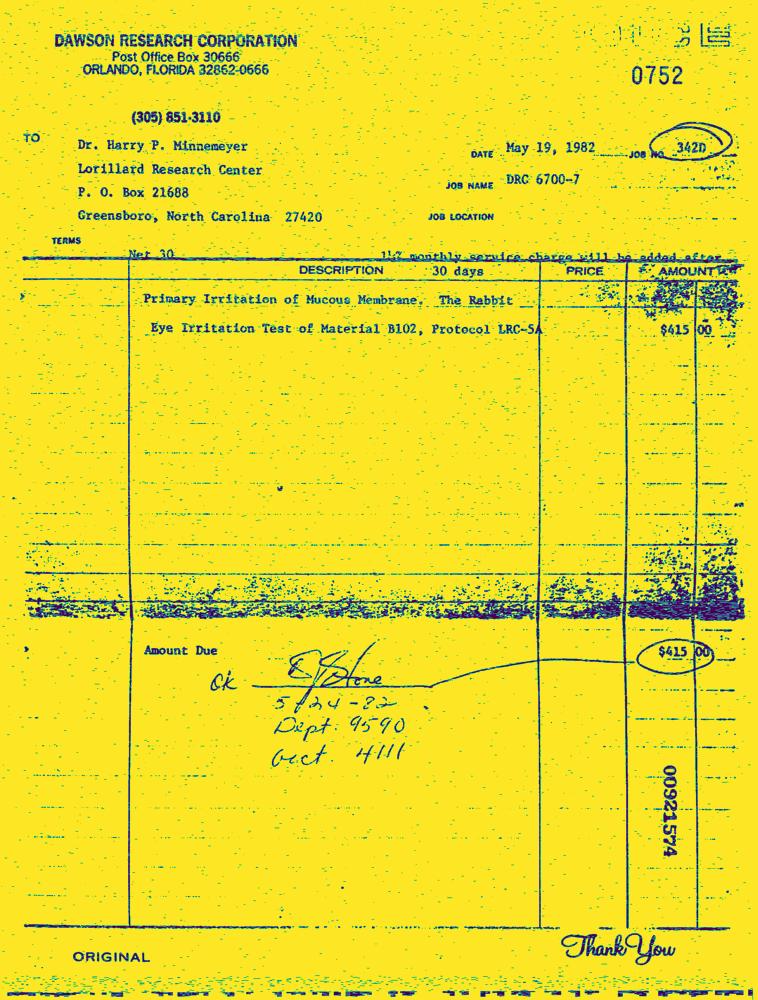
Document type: Invoice-Doc